Question: Talk about the condition:
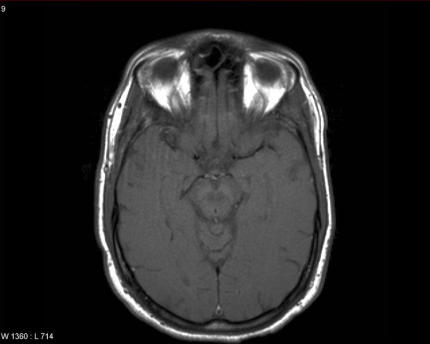
Answer: The disease is discussed as: Monocular Blindness - Optic nerve proximal to Chiasm
• Retinal Detachment
• Central Retinal Artery/Vein Occlusion
• Optic Neuritis
• Trauma
• Tumor

Bitemporal Hemianopsia - Suprasellar lesion behind chiasm
• Pituitary Adenoma

Homonymous Hemianoposia - Distal to Chiasm:
• 40% Occipital, 25% Temporal, 5% optic tract and LGB
• 70% infarcts, 15% neoplasms, 5% hemorrhage, ??% trauma
>>>PCA infarct
>>>MCA infarct
>>>AChA infarct (Eur Neurol 2000;43(1):35-8)
>>>Watershed Infarcts (Acta Med Scand 1984;216(4):417-22)
>>>Carotid Dissection (J Neuroophthalmol 1999 Jun;19(2):136-9)
>>>Chiropractic Manipulation (Am J Ophthalmol 1997 Jun;123(6):851-2)
• Lateral Geniculate Body (LGB)
• Occipital Infarct
>>>Unilateral progressing to Bilateral (J Neurol Neurosurg Psychiatry 1983 Jan;46(1):78-80)

Quandrantanopsia - Optic Radiations distal to LGB (Lateral Geniculate Body)  Lesions in Myer's loop cause a superior quadrantanopsia.

Test yourself:
http://www.thinkingmedicine.com/elearning/vfield/
http://www.thebarrow.org/Education_And_Resources/Barrow_Quarterly/205263
http://en.wikipedia.org/wiki/Lateral_geniculate_nucleus
http://en.wikipedia.org/wiki/File:ERP_-_optic_cabling.jpg
http://www.ihrfoundation.org/intracranial/hypertension/info/C68/
http://www.osnsupersite.com/view.aspx?rid=29843
http://www.reingoldeyecenter.com/glaucoma.aspx